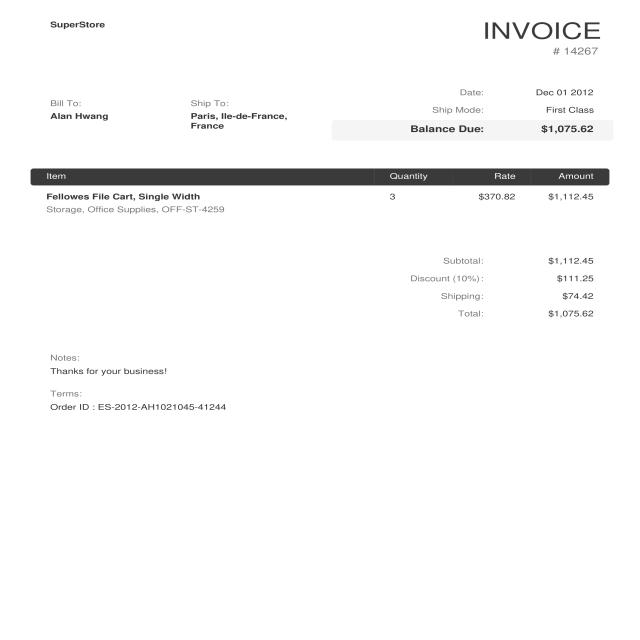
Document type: Invoice